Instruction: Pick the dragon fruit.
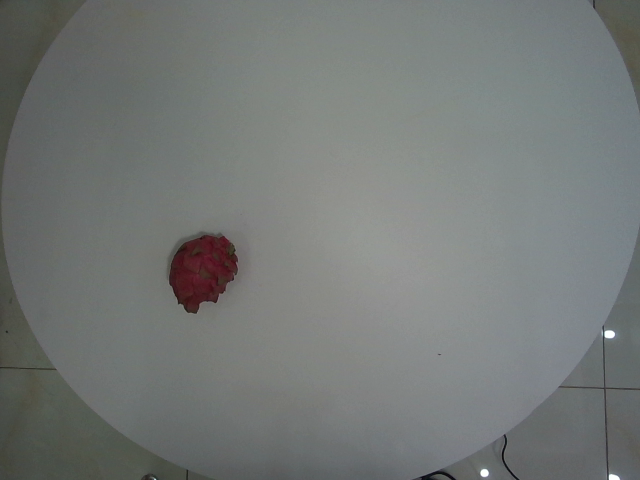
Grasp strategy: vertical